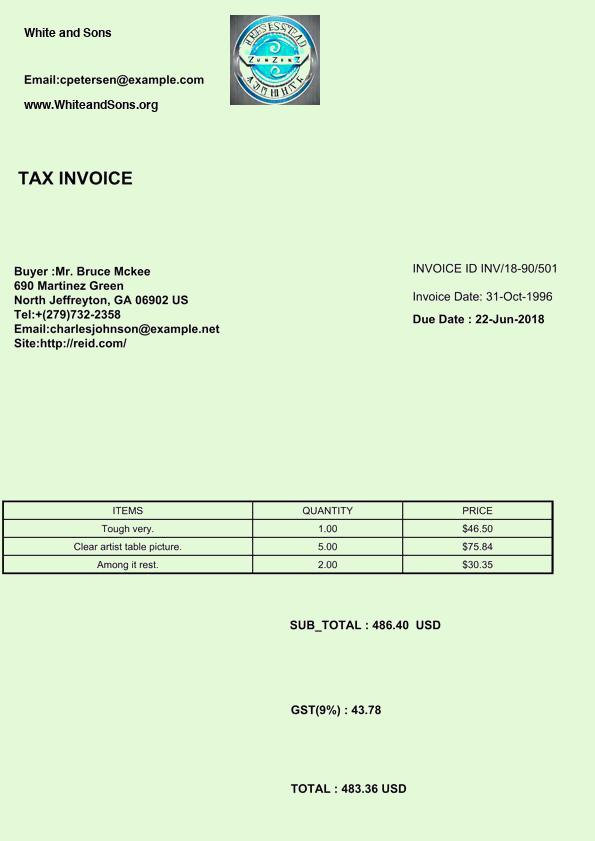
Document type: Invoice